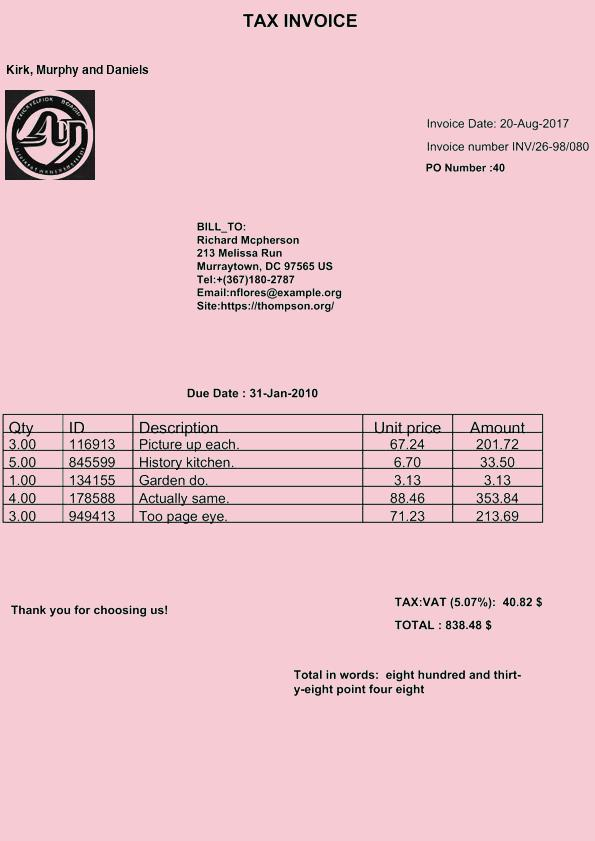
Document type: Invoice